Question: What is the address or location of the property listed in the document?
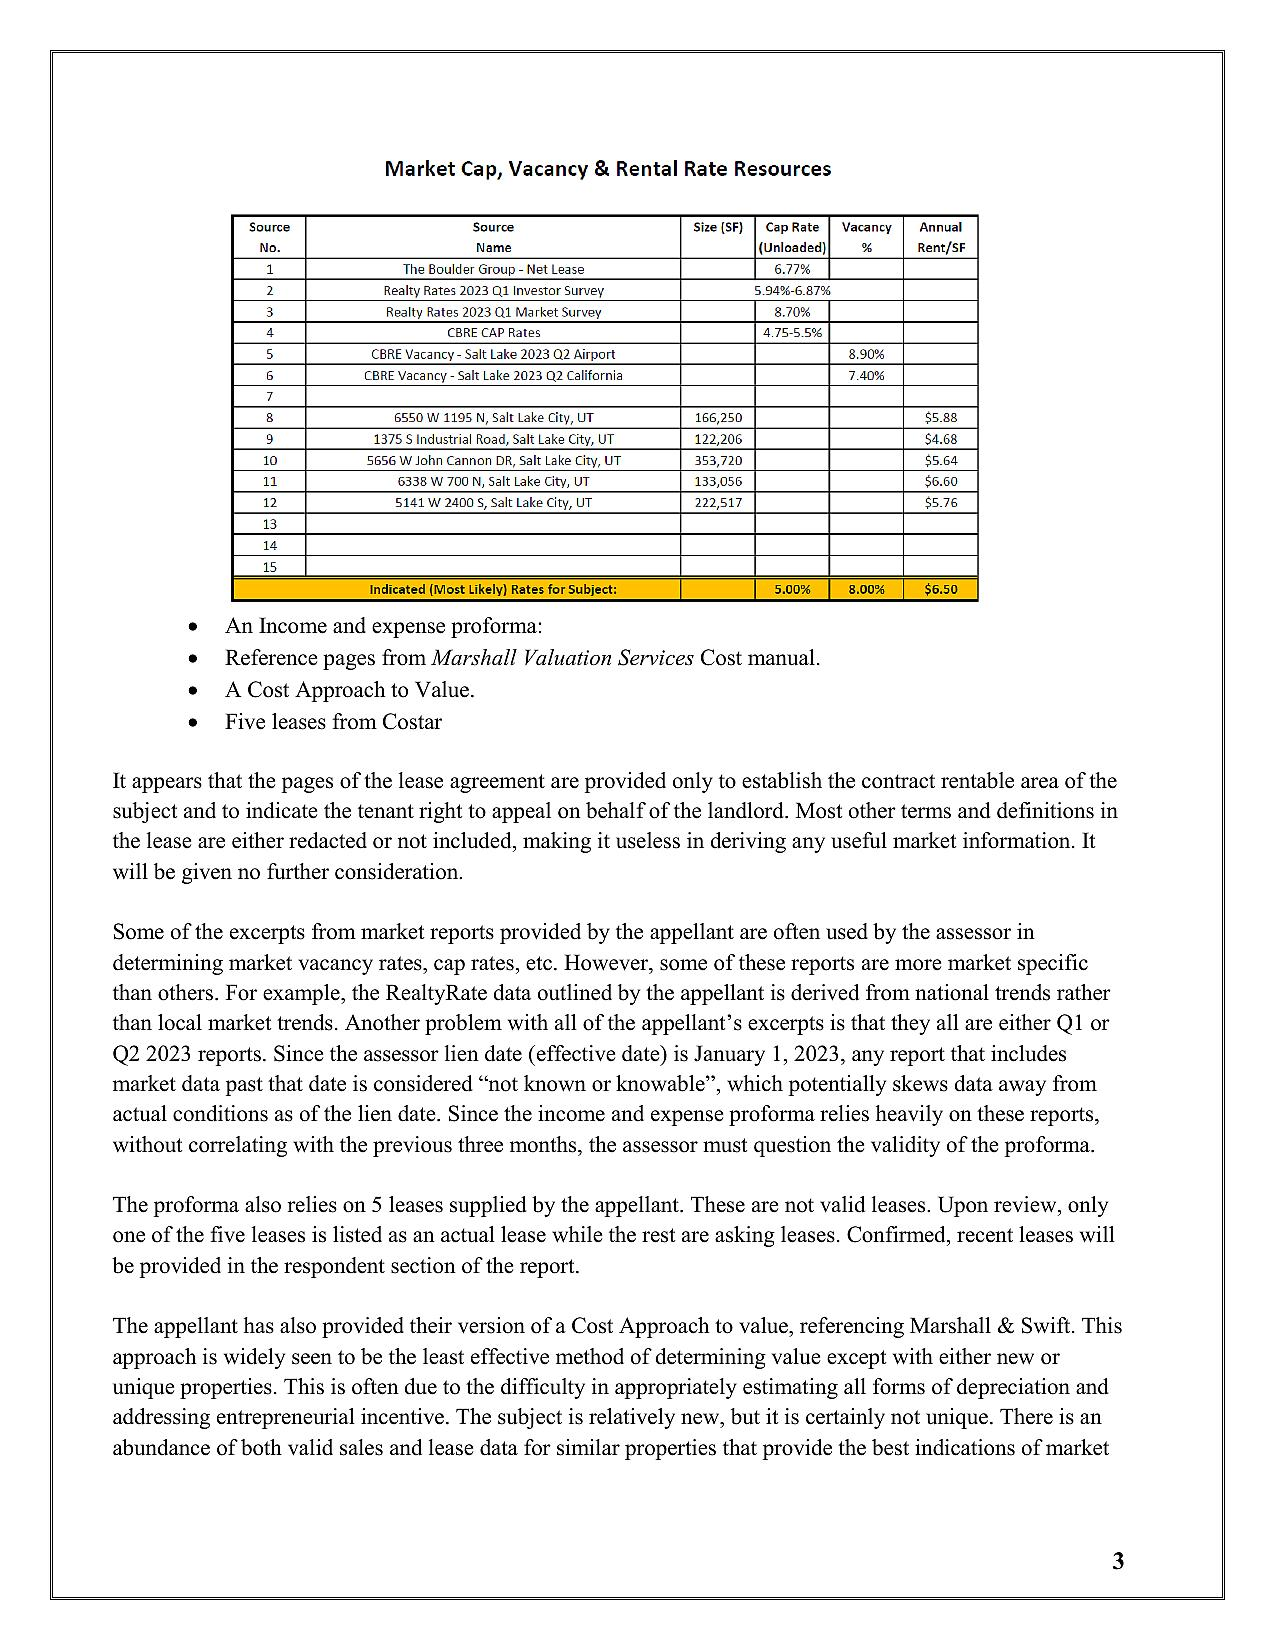
Answer: "['5650 W 1195 N, Salt Lake City, UT', '3175 S Industrial Road, Salt Lake City, UT', '5655 W John Cannon Dr, Salt Lake City, UT', '638 W 700 N, Salt Lake City, UT', '5141 W 2400 S, Salt Lake City, UT']"